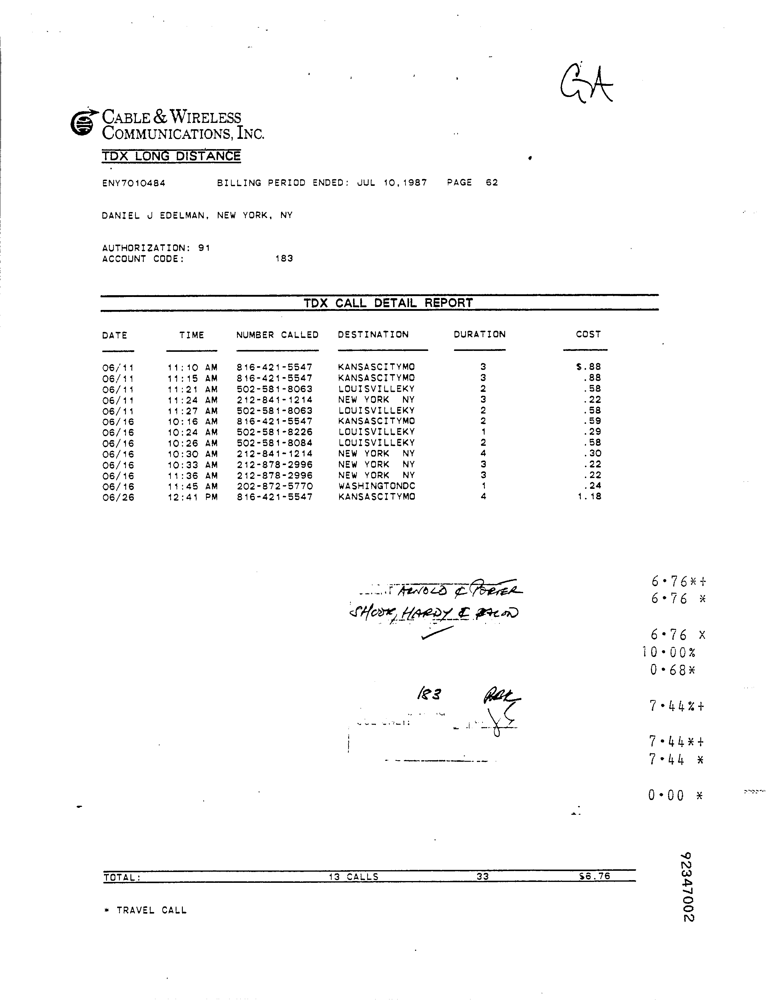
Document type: Invoice